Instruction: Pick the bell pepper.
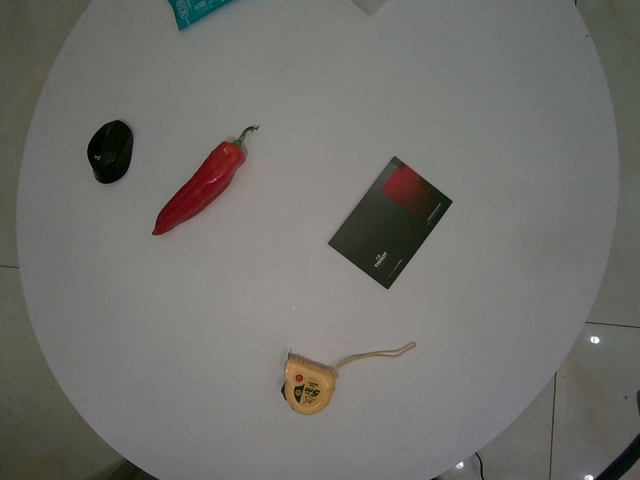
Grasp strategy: vertical